Question: Talk about the condition:
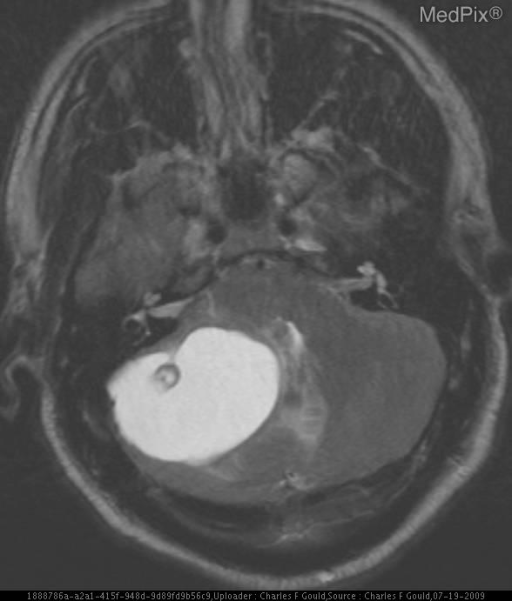
Answer: The disease is discussed as: Cerebellar  hemangioblastomas  are benign neoplasms of vascular origin.    They are not malformations.  They account for less than 3% of all intracranial neoplasms (1).  These tumors are most common  in  young  and middle-aged  adults,  where the incidence in males exceeds that of females (2).  The cerebellar hemisphere is the most common location, although they may be located in  the  spinal  cord,  brain stem,  or cerebral  hemispheres.    Ten percent of hemangioblastomas occur as part of the von Hippel-Lindau disease.

Sixty percent of these tumors are cystic, as in this case.  The enhancing mural nodule is a common finding in hemangioblastoma.  At CT,  the  cystic  portion of the tumor appears low density and does not enhance, while the  mural  nodule  enhances  homogeneously  and intensely.  The  MR  findings,  as  seen  in this case, include a predominantly cystic tumor with long  T1  and  long  T2  relaxation times,  and  intense enhancement of the peripheral nodule following gadolinium administration.  If the vascular nodule has bled  or  is proteinaceous,  it  may  be  hyperintense  on  short TR precontrast sequences.  More than one  enhancing  tumor  nodule  may  be  seen. Forty  percent  of hemangioblastomas are solid and display variable degrees of contrast enhancement.

Lateral  projections of a left vertebral artery subtraction angiogram (arterial and venous phases) in another patient with hemangioblastoma are shown in Films .6 and .7.  The angiographic findings are characteristic for a hemangioblastoma.  Notice the focal  enhancing nodule  fed  predominantly  by  the  superior cerebellar artery and seen densely enhancing in the arterial phase.   Because of  significant  artifact  in  the  posterior  fossa on CT, a small peripheral nodule may be missed and angiography is felt to be more sensitive  than  contrast  CT scan for detecting nodules.  MRI with Gd-DTPA may replace angiography for  evaluation  of  patients  with suspected hemangioblastoma.

von  Hippel-Lindau  disease  is  an autosomal dominant disorder with incomplete and variable penetrance (3).  The incidence is equal in males and females.  Multiple lesions have been reported in  this syndrome,  but  the  most important lesions which cause significant morbidity include retinal angiomatosis, cerebellar or  spinal  cord hemangioblastoma, renal cell carcinoma, and pheochromocytoma.  Over  50% of patients with this syndrome have hemangioblastomas of the retina, which may present with acute or  chronic  retinal  detachment.  Ophthalmoscopic examination reveals these lesions, and radiographic evaluation plays a small role.

Thirty-six  to sixty percent of patients with von Hippel-Lindau disease have cerebellar hemangioblastoma.  Signs and symptoms due  to  this tumor  are  the  most common cause for patients to present with the syndrome.

Although  the reported occurrence of spinal cord hemangioblastoma is 5%, autopsy data  and  MRI  suggest  the  incidence  may  be higher (4,5).    Signs and symptoms of a cerebellar hemangioblastoma may be dramatic, and neurologic deficit from a spinal  cord  lesion may  be overlooked.  Typical MR findings in a spinal cord hemangioblastoma include syringomyelia,  enhancing  nodule,  and  enlarged feeding and draining vessels.

Twenty-five  to  thirty-eight  percent  of  patients  with  von Hippel-Lindau disease will develop renal cell carcinoma, which may be multiple  and bilateral.   Pheochromocytoma is found in 10% of patients with this disease.

Other  lesions  in  von  Hippel-Lindau  disease include angiomas of the liver and kidney and cysts of  the  pancreas,  liver,  kidney  and epididymis.

Routine  screening  of  family  members  of  a patient with von Hippel-Lindau disease has been  recommended.    MRI  with  Gd-DTPA  is  the procedure of choice to screen for CNS involvement.

In  the  adult, the  differential diagnosis for a cystic mass in the posterior fossa includes a simple arachnoid cyst or  a  cerebellar astrocytoma.    A  simple  arachnoid  cyst  is extra- axial and will not demonstrate an enhancing  nodule,  although  such  a  nodule  may  be  seen  in  a cerebellar  astrocytoma.  Since 40% of cerebellar hemangioblastomas may be solid, this lesion should be included in the differential of a solid or partially solid mass  in  the  posterior  fossa  in  the adult.  These lesions   are   uncommon   in   children, and medulloblastoma, ependymoma, or astrocytoma are more likely than a cerebellar hemangioblastoma when a posterior fossa mass is seen in a child.